Question: Which state is mentioned in the document?
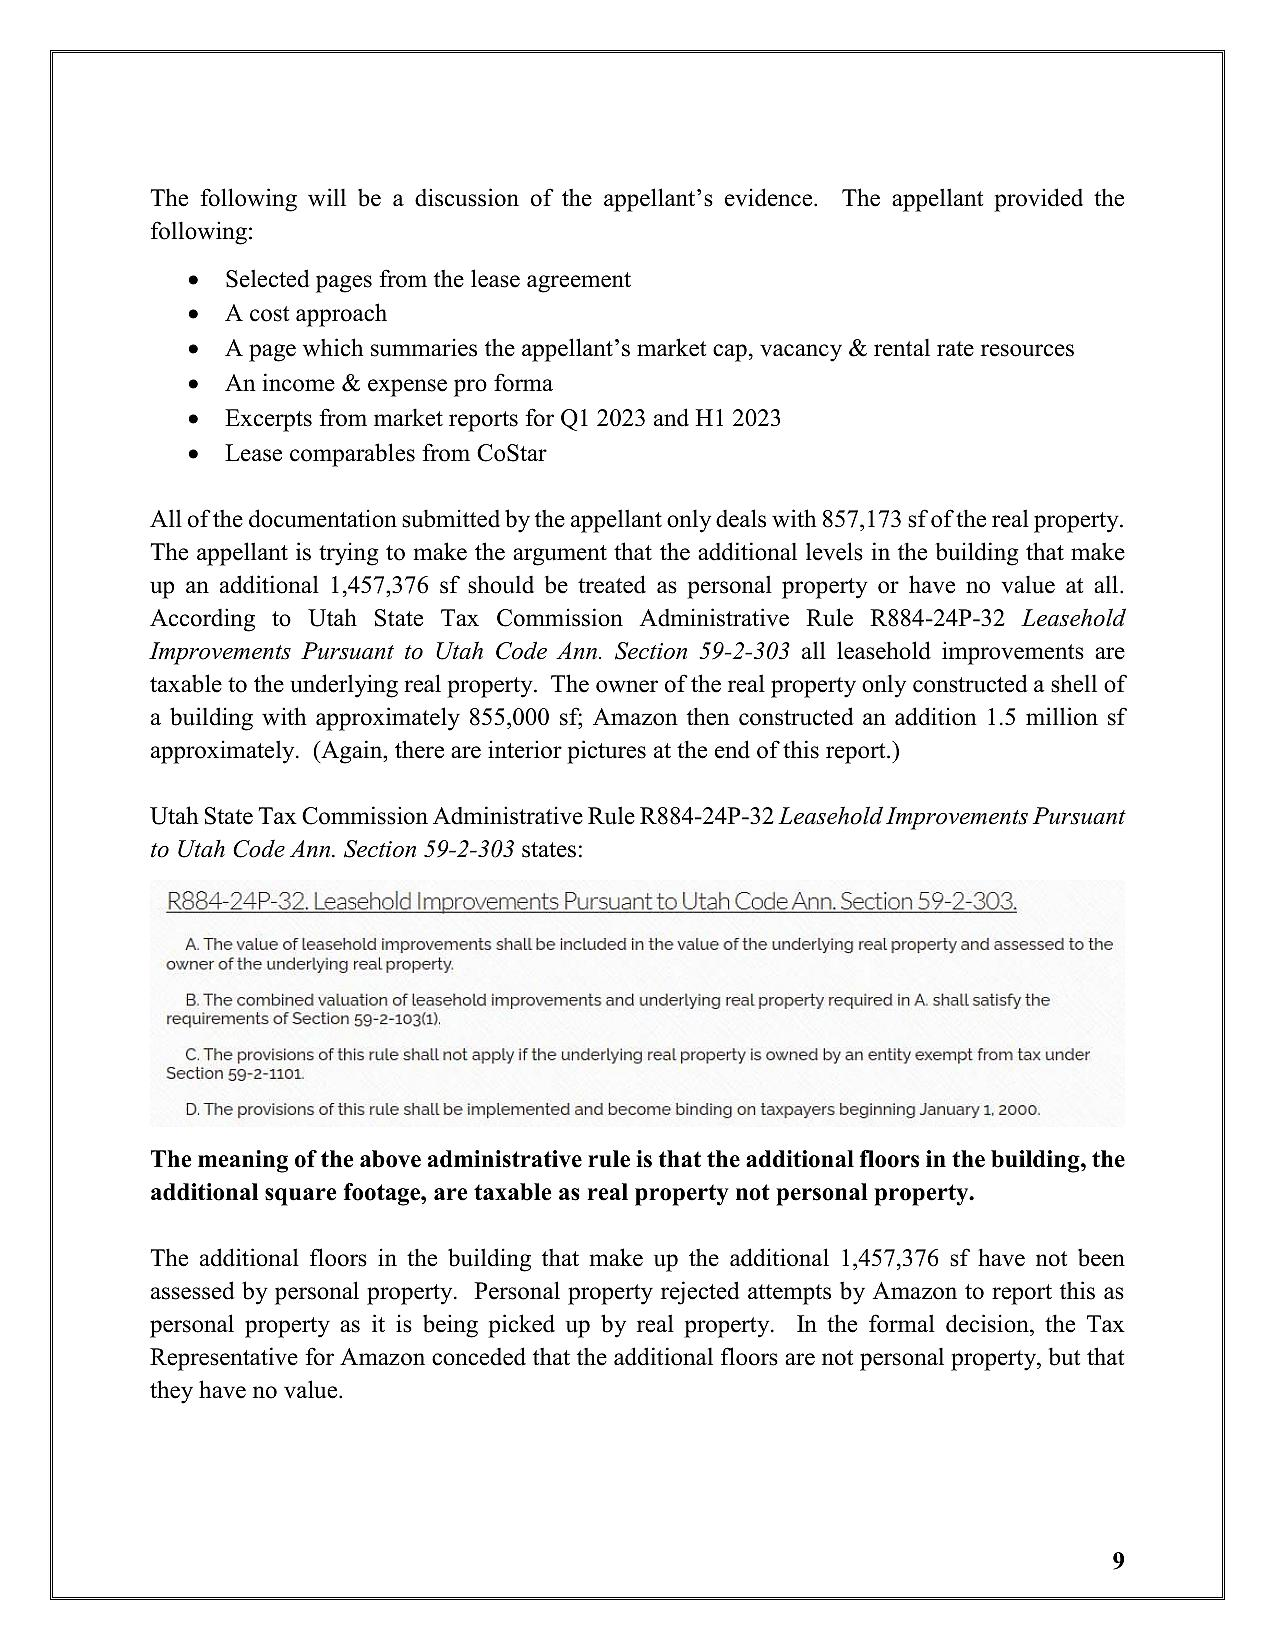
Answer: "Utah"